Question: What jurisdiction, city, or county is the document associated with?
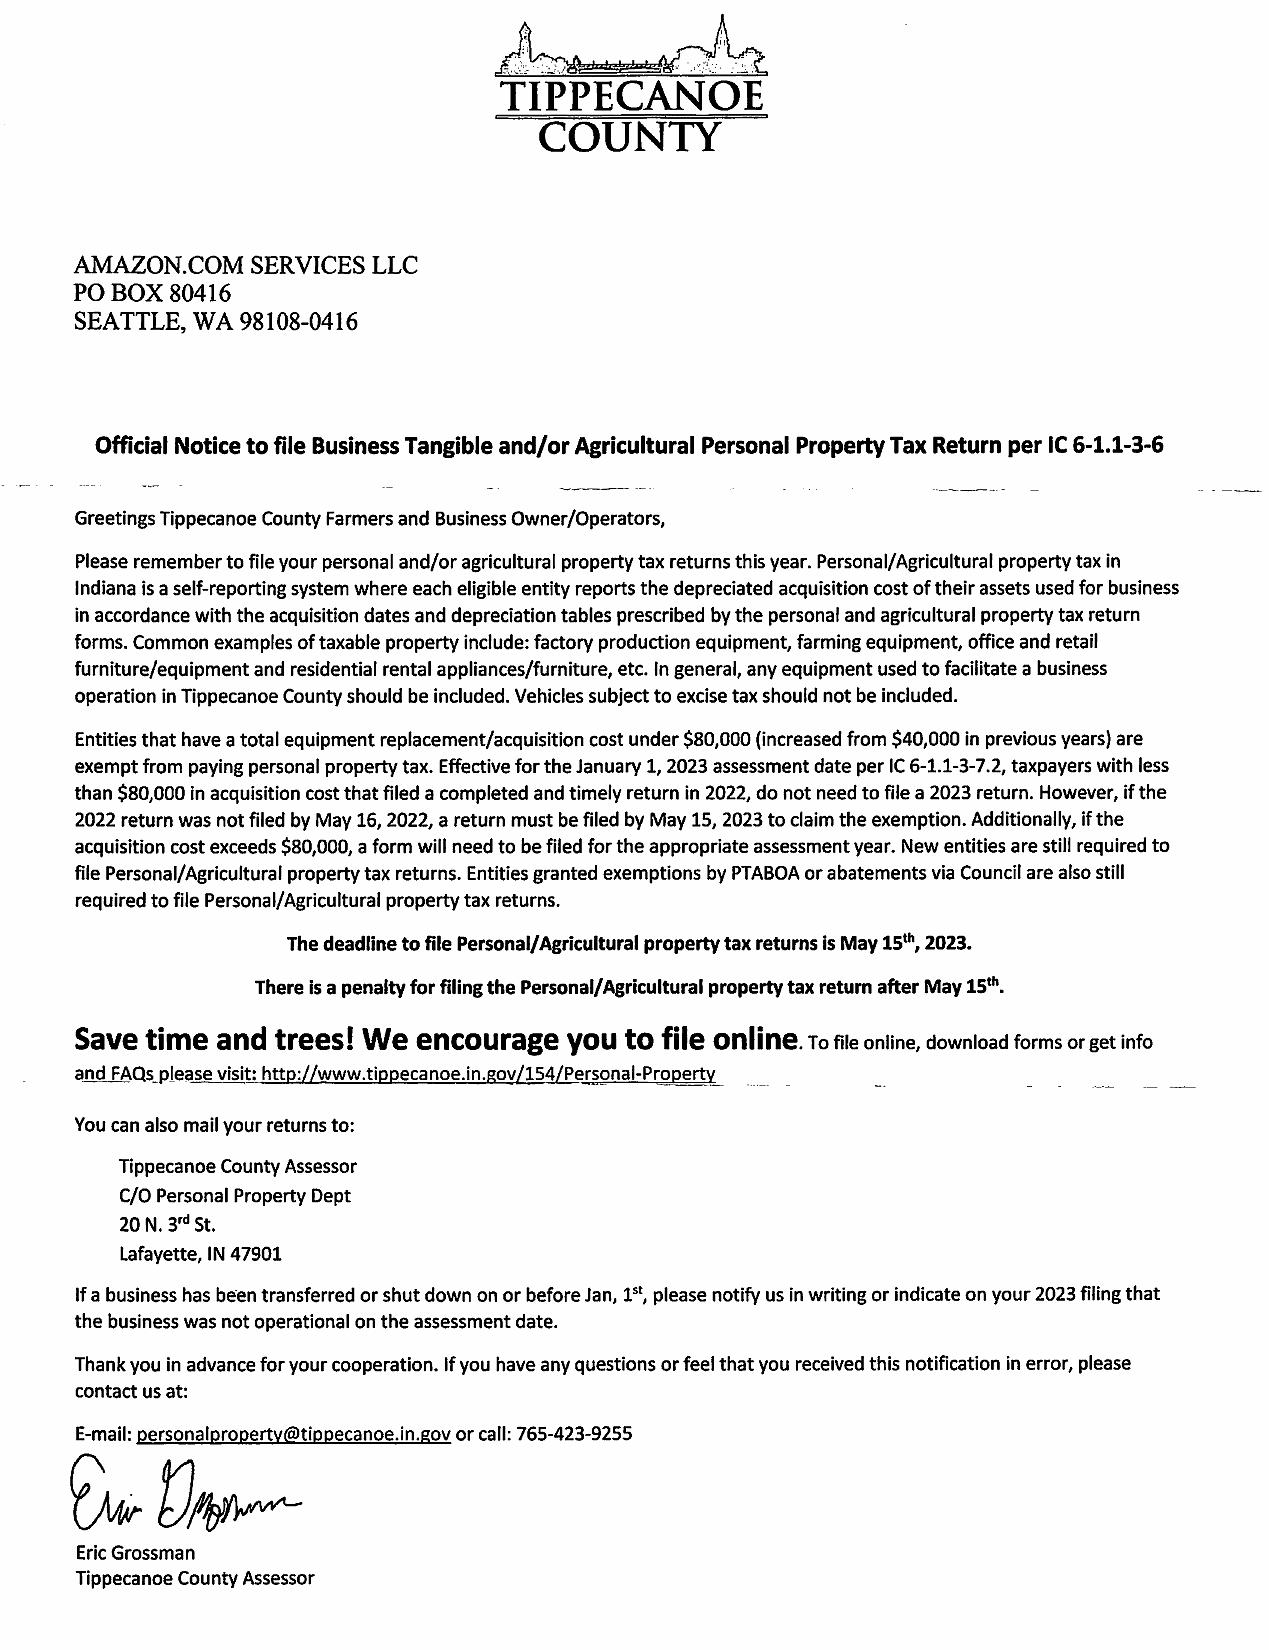
Answer: "Tippecanoe County"